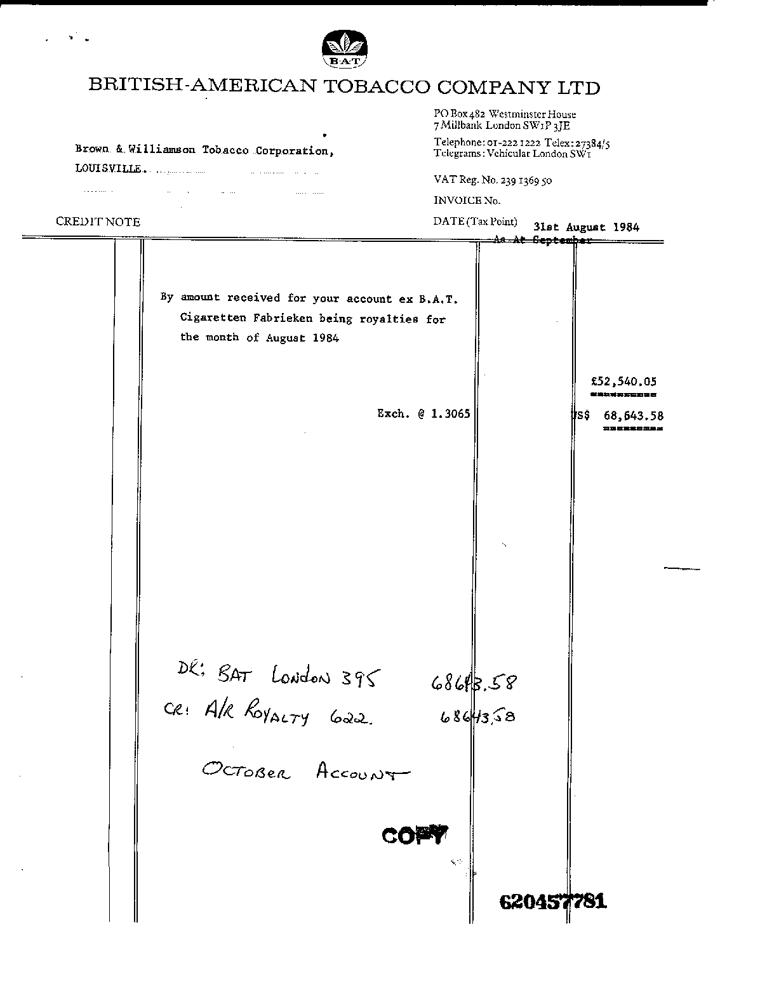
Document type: Invoice